Question: What is the suspected problem?
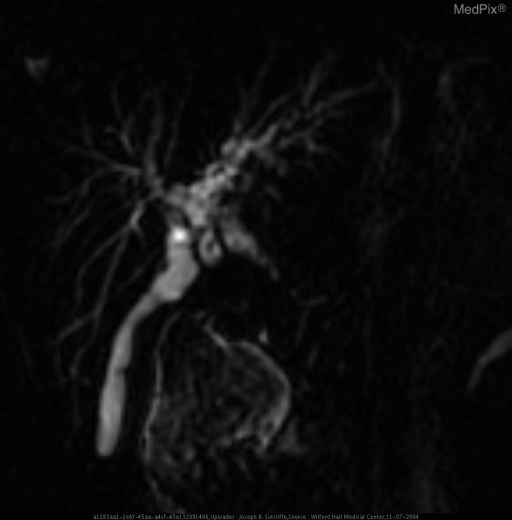
Answer: The findings suggest ERCP spot radiograph demonstrates dilatation and stricturing of portions of the extrahepatic and intrahepatic biliary tree.
MRCP similarly demonstrates irregularity of the biliary tree. The intrahepatic involvement is primarily limited to the left lobe.. MRCP in the same patient also demonstrates irregularity of segments of the intrahepatic and extrahepatic bile ducts.. The patient might have a history of recurrent pruritis, hyperbilirubinemia and jaundice.